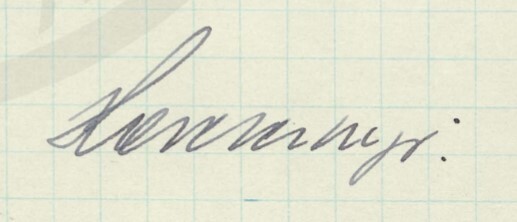
Signature of: august karcher